Question: What could the diagnosis suggest?
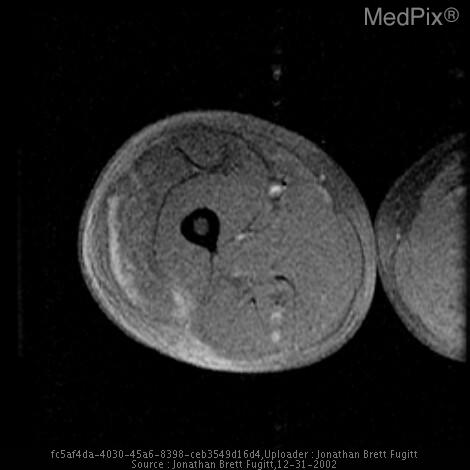
Answer: The possible diagnosis includes Necrotizing fasciitis
Cellulitis
Hemorrhage
Myositis
Large DVT.